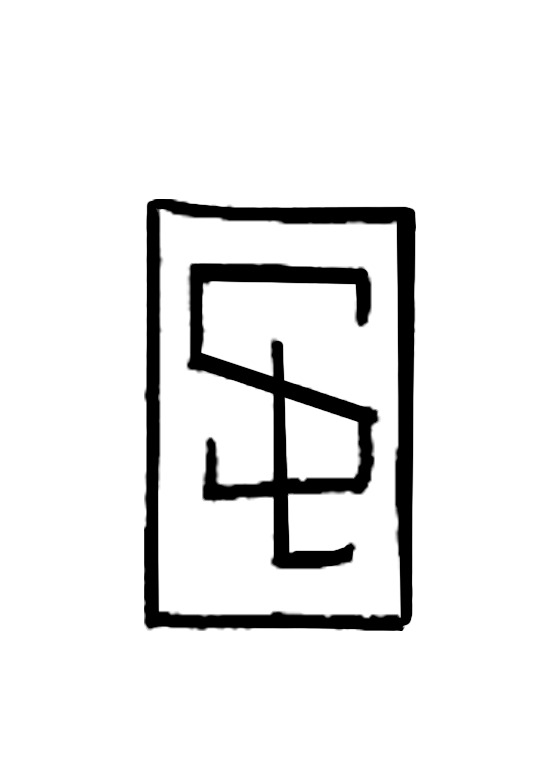
Signature of: stephan louwes